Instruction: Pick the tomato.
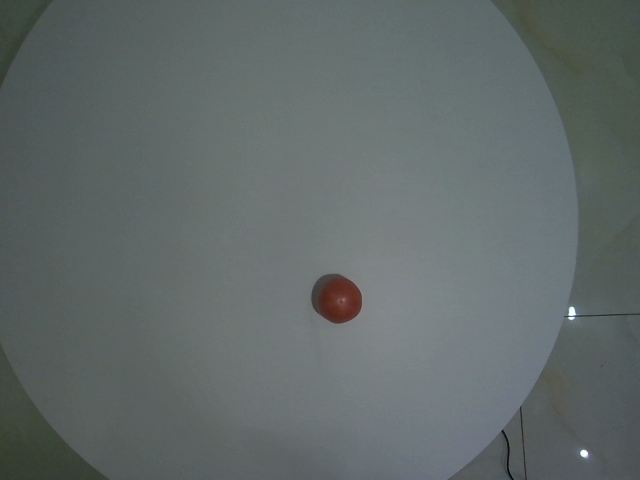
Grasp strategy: vertical